Patient: Female, age 50
A 50-year-old woman was admitted due to high fever and progressive dyspnea for 20 days. For ten years, she suffered from arthritis which was treated irregularly, without specific evaluation, at a private clinic. Eleven days before, she visited another hospital because of fever, cough, sputum and dyspnea with mild pleuritic chest pain. She was managed under the impression of tuberculous pleurisy, but she did not improve with anti-tuberculous medication. A chest radiography showed right pleural effusion with bilateral pulmonary infiltrations (Figure 1A). Cytology of pleural fluid revealed mesothelial cells, histiocytes and neutrophils. Serum creatinine level was 2.2 mg/dL. She was brought to this hospital for further evaluation and management.
On admission, she complained of fever, cough and dyspnea. Her body weight was 33 kg and her vital signs were as follows: temperature 38.6 C; heart rate 120/min; and respiratory rate 28/min. At that time, she also had keratoconjunctivitis sicca and xerostomia. On physical examination, she had bibasilar crackling rales. Pale conjunctiva, hepatomegaly by two fingers width below the costal margin and pretibial pitting edema were also discovered. But, clubbing of finger and cyanosis were absent.
A chest radiograph showed pneumonic infiltrations in both lower lung fields with pleural effusion (Figure 1B). Laboratory studies revealed hemoglobin of 8.5 g/dL, hematocrit of 24%, white blood cell count of 3900/mm3 (13% of band form, 85% of segment form), platelet count of 148,000/mm3 and ESR of 72 mm/hr. Serum creatinine was 2.5 mg/dL, protein was 7.2 g/dL and albumin was 2.5 g/dL. Urinalysis showed proteinuria (+2) and hematuria (+4). Antinuclear antibody was positive (1/640, speckled pattern), but anti-DNA antibody was negative. Tests for anti-Ro, anti-La and anti-RNP antibodies were positive. The level of C3 and C4 were decreased to 25 mg/dL (normal 45-100 mg/dL) and 9 mg/dL (normal 10-40 mg/dL), respectively. C-reactive protein was 7.2 mg/dL (normal <0.5) and rheumatoid factor was 52 IU/mL (normal <20). Direct Coombs' test was positive, but indirect Coombs' test was negative.
Peripheral blood smear demonstrated normochromic normocytic anemia with mild leukopenia and thrombocytopenia. Blood culture grew nothing. Ziehl-Neelson stains for acid-fast bacilli of her sputum were negative and cultures for M. tuberculosis were negative 3 consecutive times. On 24-hour urine collection, protein was 3.0 g/dL and creatinine clearance was decreased to 20 mL/min. Determination of urinary Bence-Jones protein revealed no abnormality. Immunoelectrophoresis of serum proteins revealed polyclonal increase at gamma-region, especially IgG lane. A pleural fluid study disclosed that straw-colored fluid contained 127 leukocytes/muL (neutrophil 26%, lymphocyte 74%), protein 1.7 g/dL, lactic dehydrogenase 972 mg/dL and glucose 37 mg/dL and had a high likelihood of being an exudate. AFB smear and culture of pleural fluid did not show any organism. Test for IgM antibody to Epstein-Barr (E-B) virus was positive in the serum. Antineutrophil cytoplasmic antibodies (ANCA), Human Immunodeficient Virus (HIV) and Cytomegalovirus (CMV) assays were all negative.
Pulmonary function test showed normal ventilatory pattern with reduced diffusion capacity: forced vital capacity (FVC) 1.90 L (84% of predictive value), forced expiratory volume in one second (FEV1) 1.63 L (94% of predictive value), FEV1/FVC 113%, total lung capacities (TLC) 2.78 L (88% of predictive value) and diffusing capacity of the lung DLCO) 6.5 mL/min/mmHg (54% of predictive value). Echocardiography revealed left ventricular dysfunction with moderate amount of pericardial effusion.
Sialography of salivary gland showed multiple-sized ectatic changes in acina without dilatation and filling defect in the main duct (Figure 2). On biopsy finding of the lower lip, hyperkeratosis and spongiosis were seen, and lymphocytes infiltrated the dermis with exocytosis to the epidermis which was compatible with Sjogren's syndrome (Figure 3).
High-resolution computed tomography of the chest demonstrated bilateral consolidations in both lower lung zones, associated with bilateral pleural effusion and moderate amount of pericardial effusion (Figure 4).
An open lung biopsy was performed at the right lower lobe of the lung. There was dense lymphoplasmacytic infiltration in the interstitium of the lung parenchyme (Figure 5A) and the pleura forming reactive lymphoid follicles with germinal centers (Figure 5B). Multifocal areas of vasculitis (Figure 5C) and interstitial fibrosis were shown without any fibroblastic plug or honeycombing cystic change. The immunohistochemical stains failed to reveal monoclonality of these lymphocytic infiltrations as below; LCA (CD45RB) (+), CD3 (+) and L26 (CD20) (+). In situ hybridization of paraffin block tissue with anti-Ebstein-Barr virus antibody (NCL-EBV-K, Novocastra Lab, UK) was positive.
The patient was treated with prednisolone of 1 mg/kg/day for one month. But, she had no improvement on radiologic finding and showed generalized edema as an adverse effect of steroids. With prednisolone tapering, she was also added oral cyclophosphamide 50 mg/day. Following this therapy, her condition significantly improved in subjective symptoms, physical signs and objective pulmonary function and radiologic findings (Figure 1C).
The inflammatory laboratory markers were still slightly increased, but pulmonary function test and chest radiograph were nearly normalized.
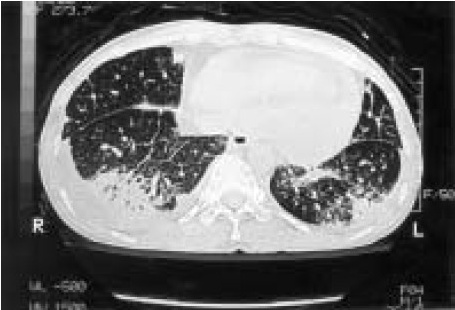
Image caption: CT scan of the chest shows bilateral consolidation in both lower lung zones. Bilateral pleural effusion and pericardial effusion are present.